Question: How does the patient history play a role?
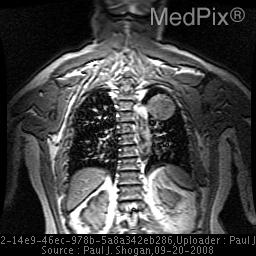
Answer: The patient's history of 58 yo man presented with neck pain to his primary care physician.  An MRI of the cervical spine was obtained revealing an abnormal finding. is key in understanding the case.